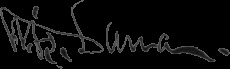
Signature of: napoleon j t dana